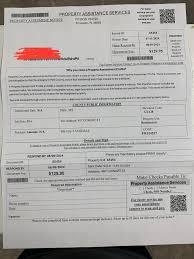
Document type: Invoice